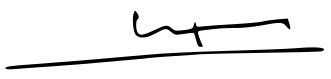
Signature of: ximo puig